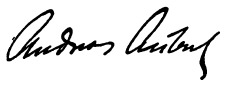
Signature of: andreas aubert